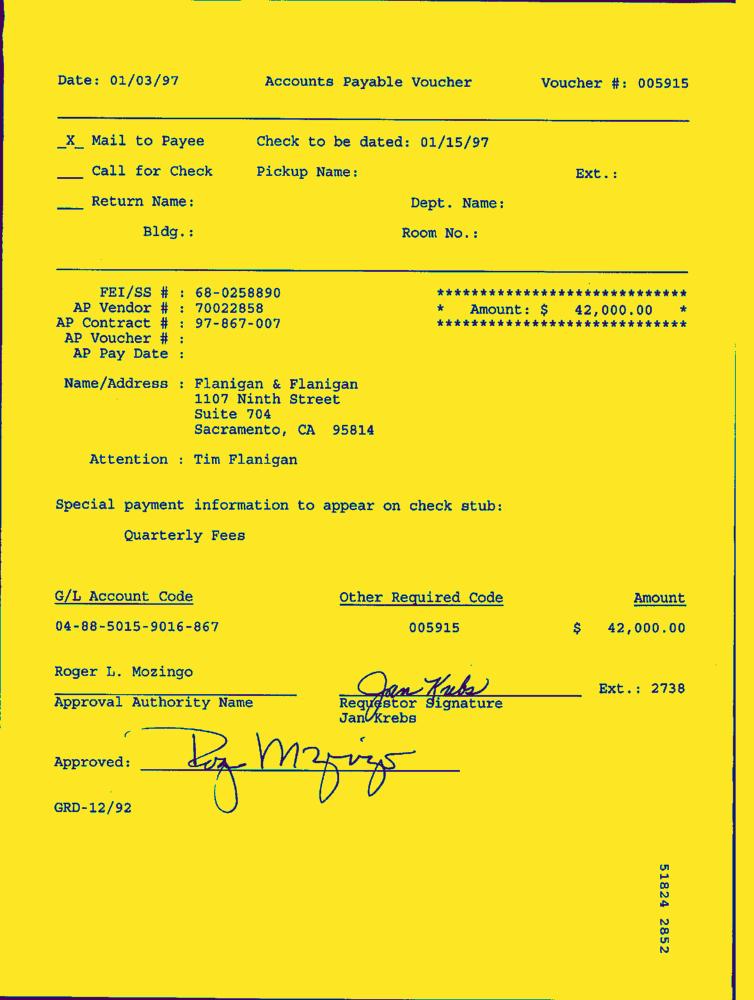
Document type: Invoice-Doc